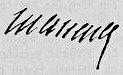
Signature of: andré masséna